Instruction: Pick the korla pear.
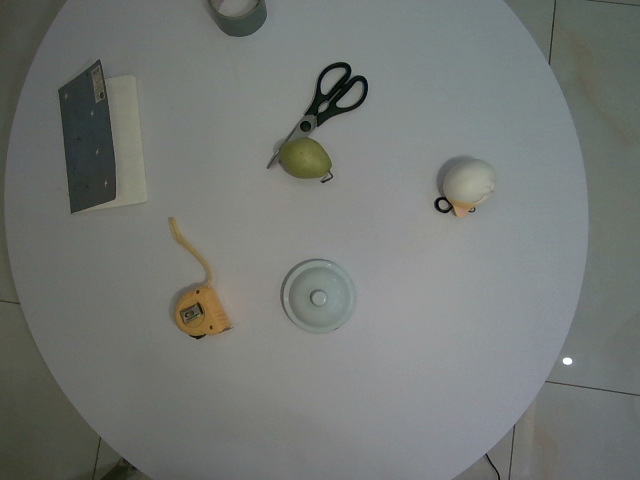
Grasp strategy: vertical